Question: What is the assessed value of the property as noted in the document?
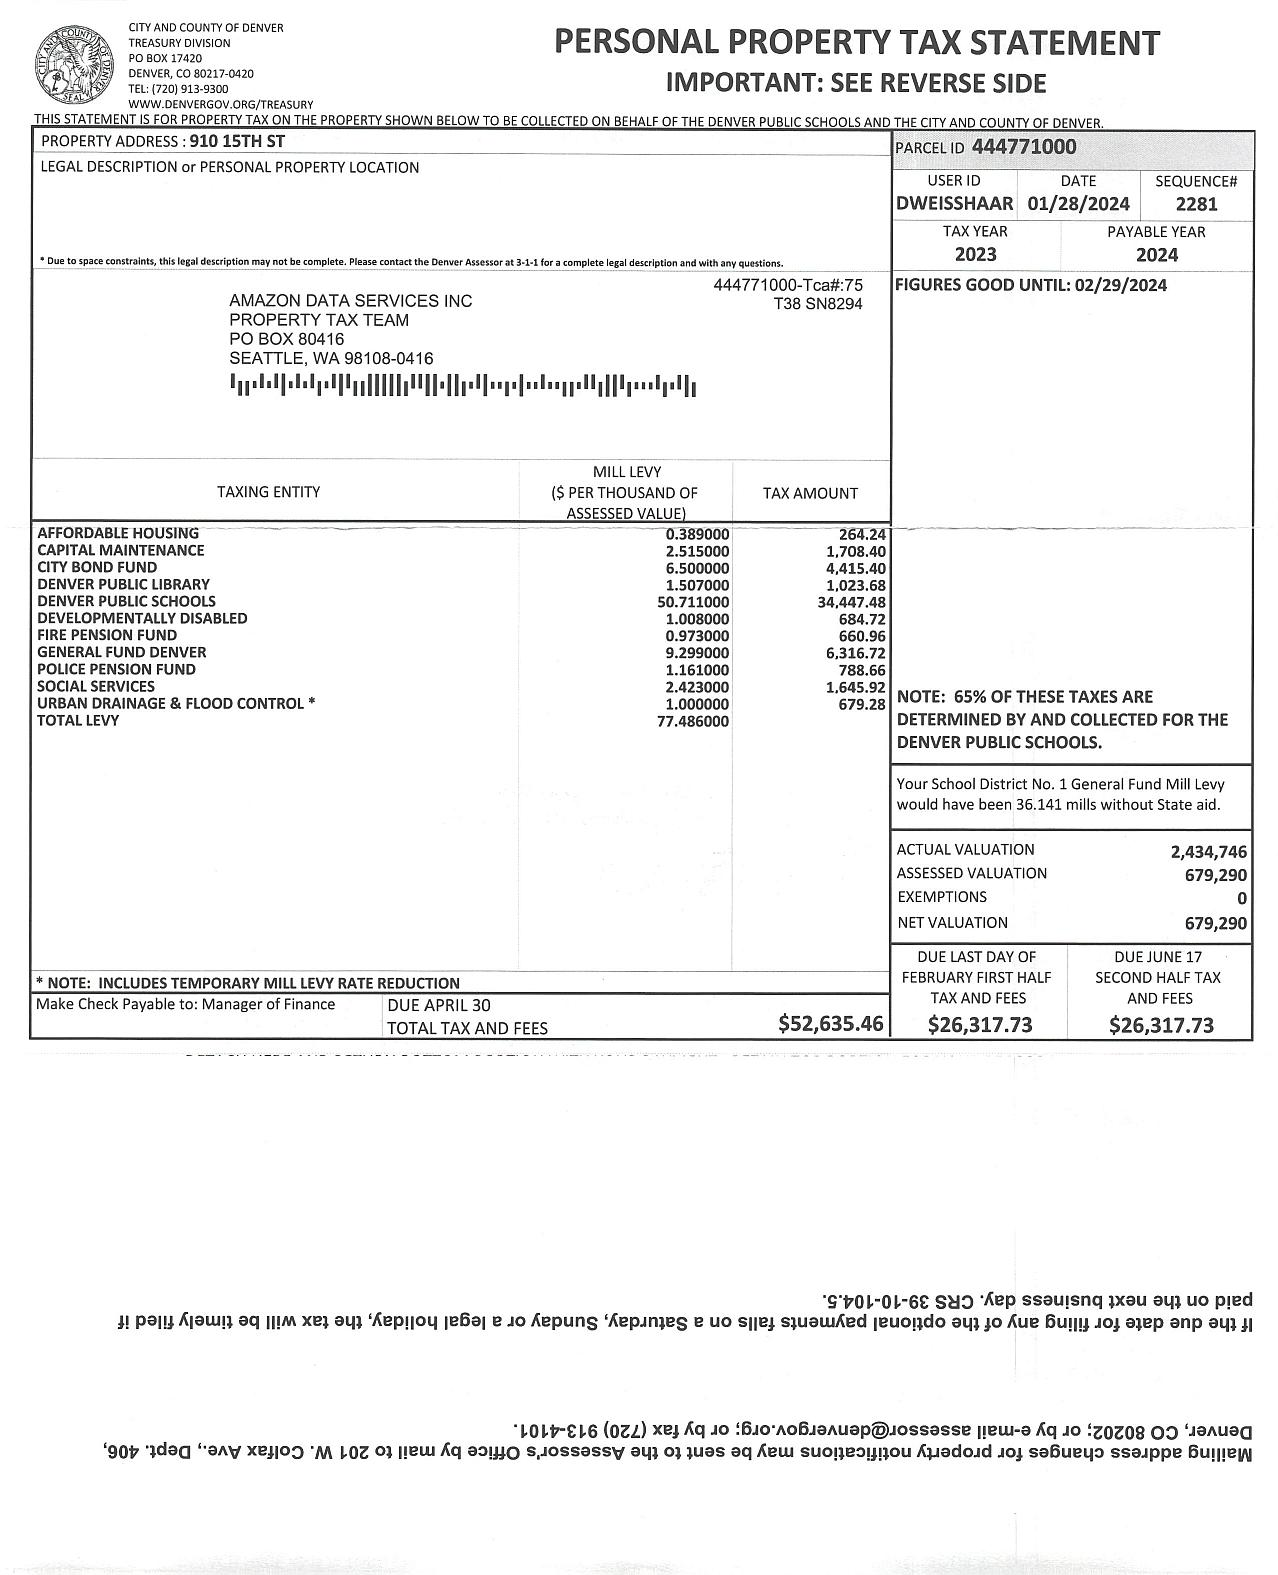
Answer: "679,290"